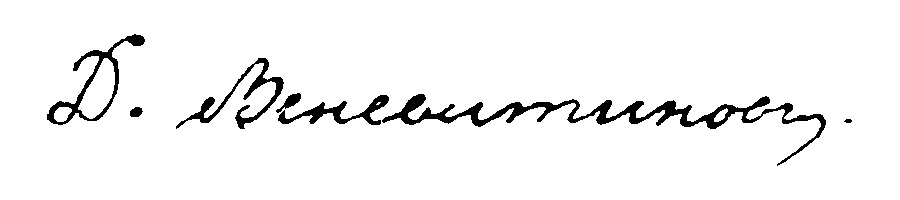
Signature of: dmitry venevitinov